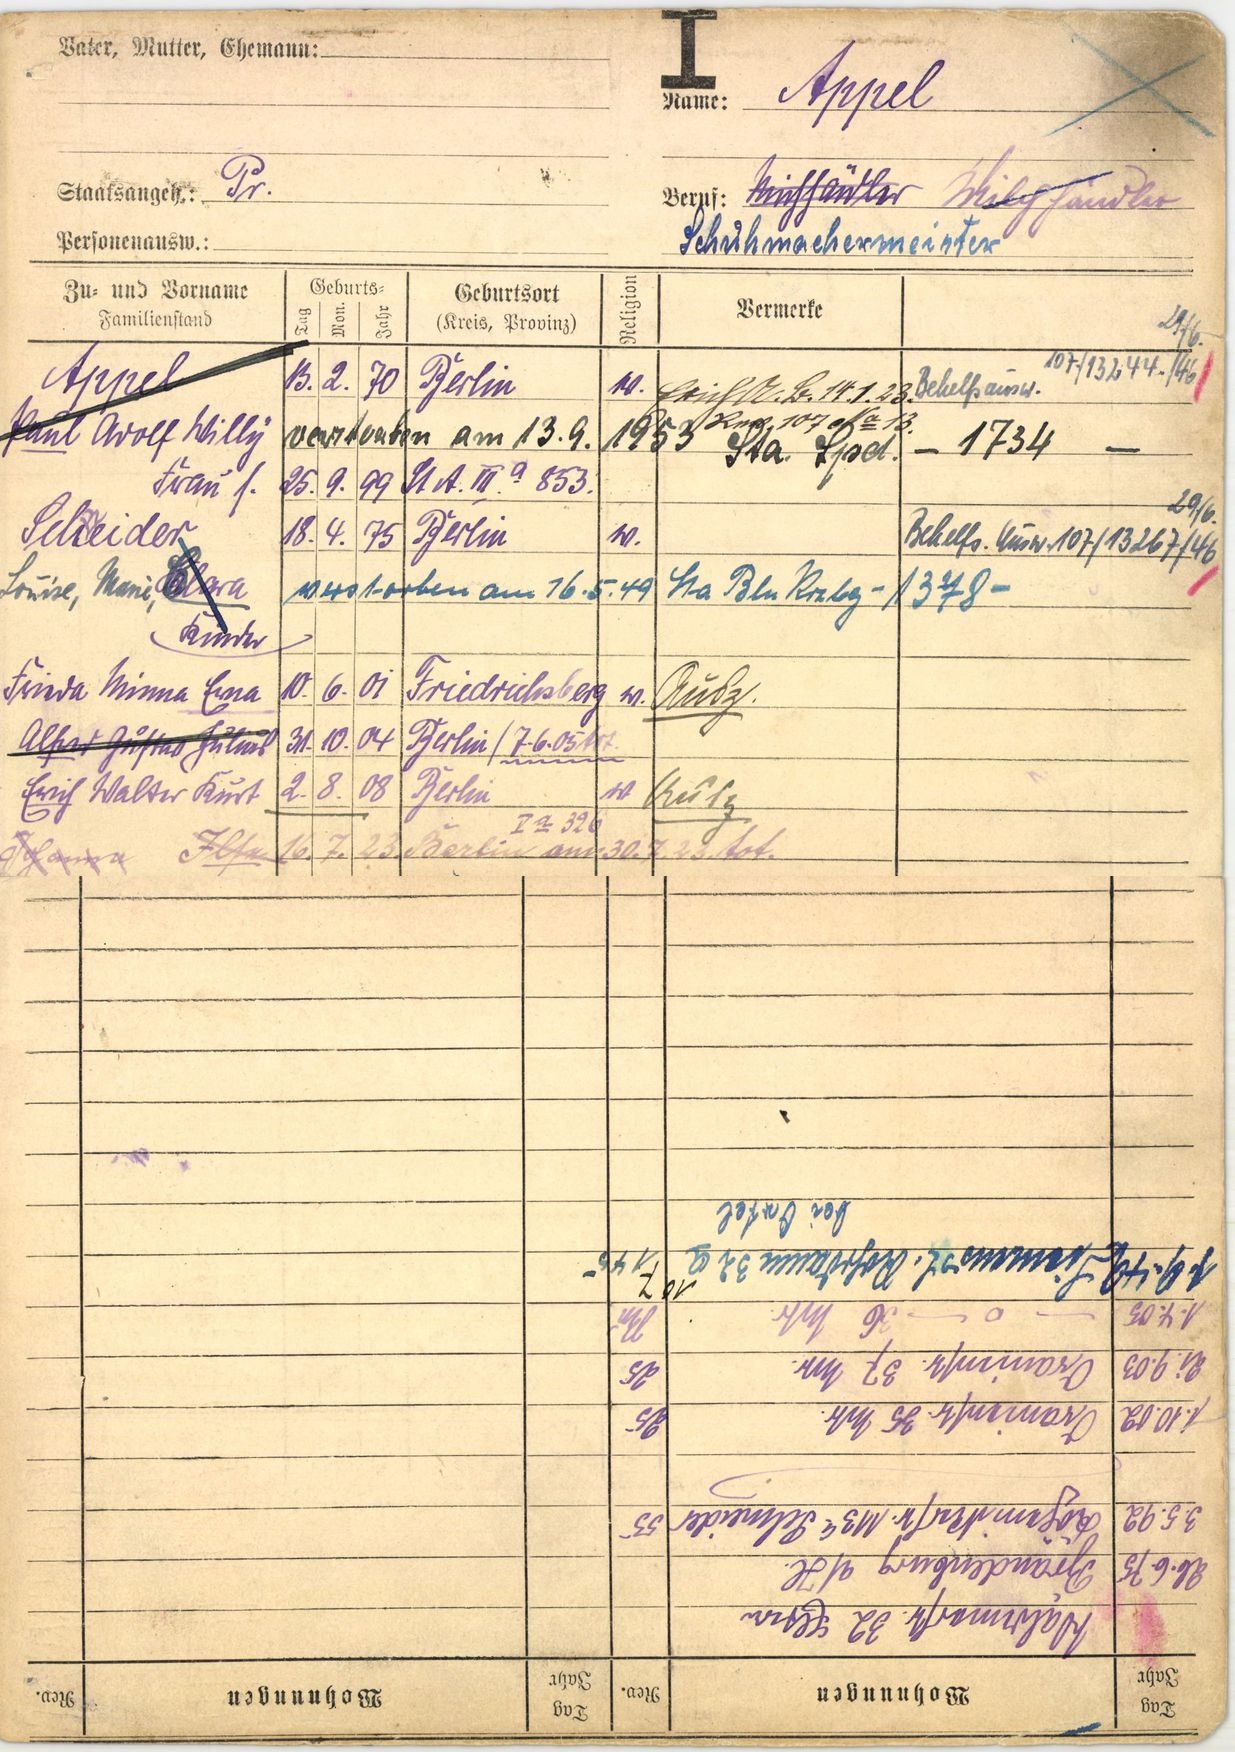
Appel